Question: What tax district, tax-rate area, or tax area code is specified in the document?
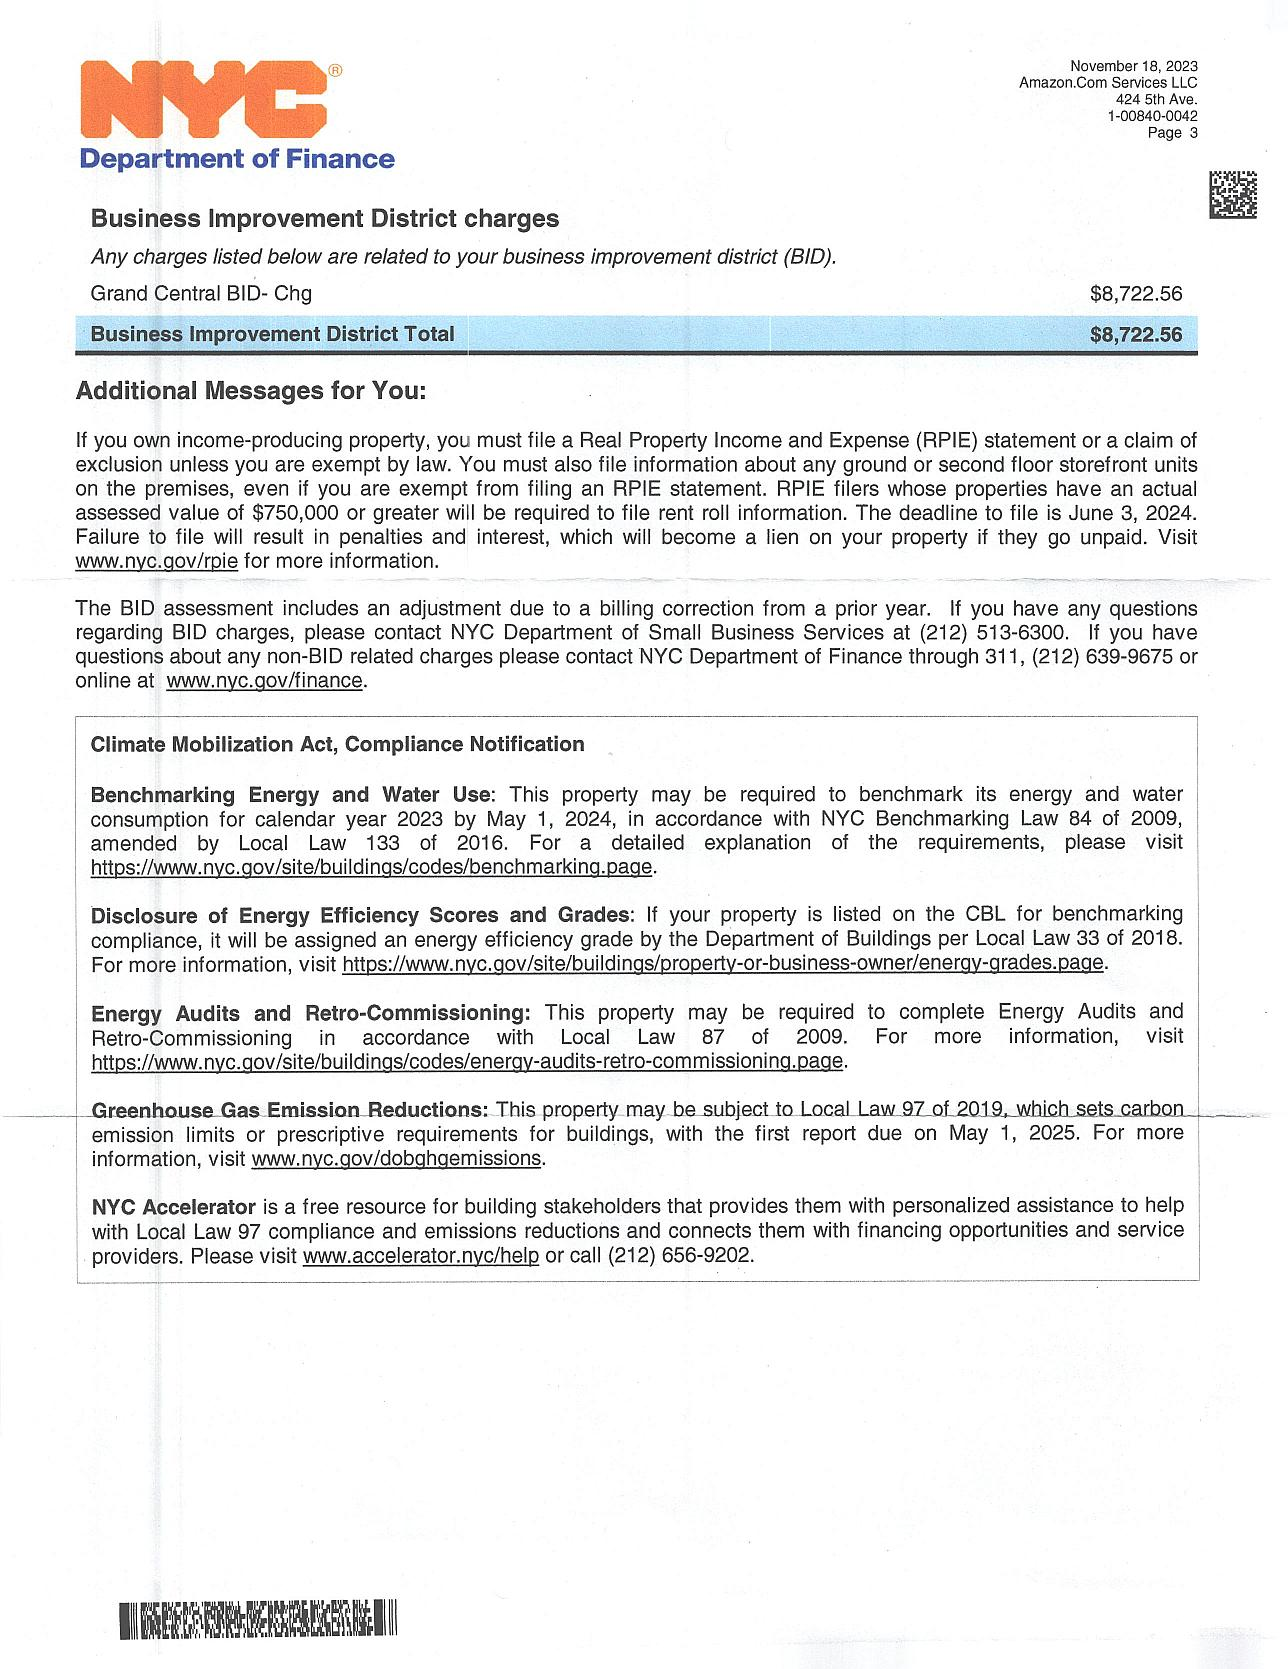
Answer: "Grand Central BID"